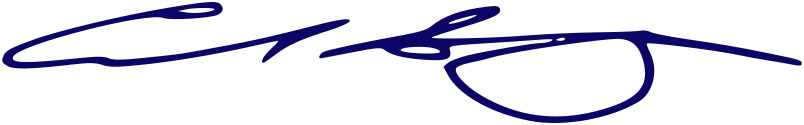
Signature of: carl sagan